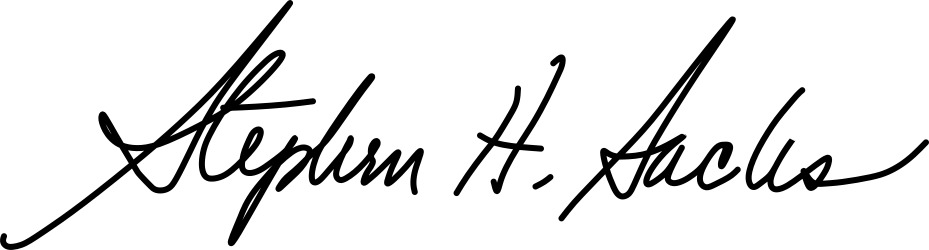
Signature of: stephen h sachs